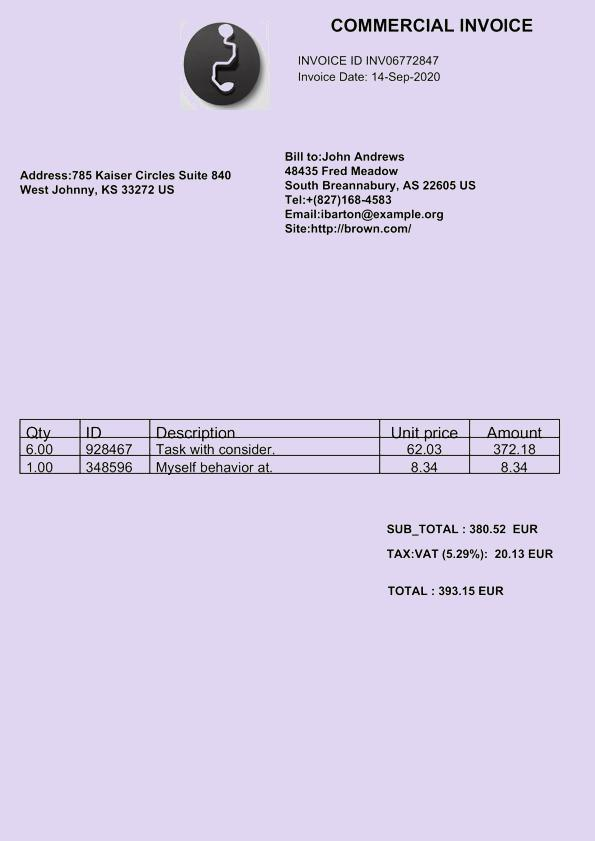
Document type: Invoice